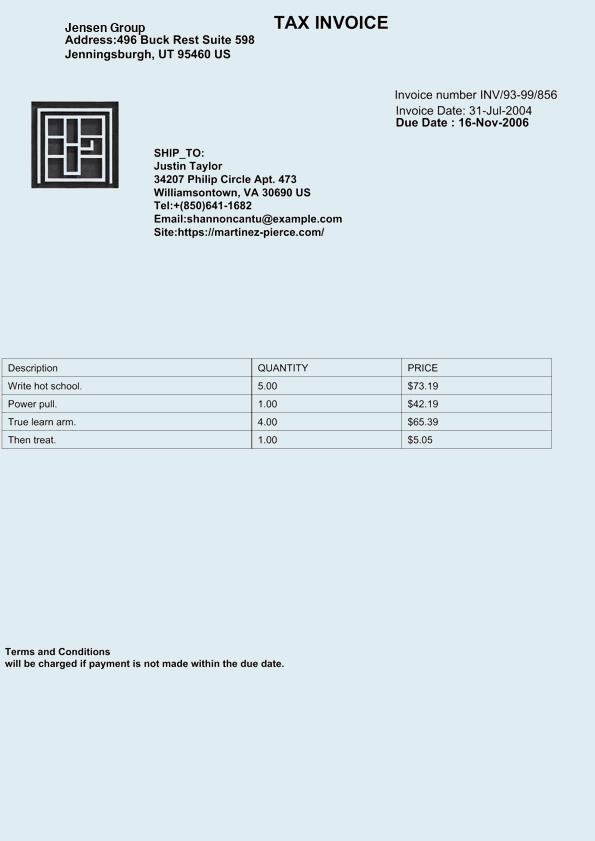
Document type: Invoice